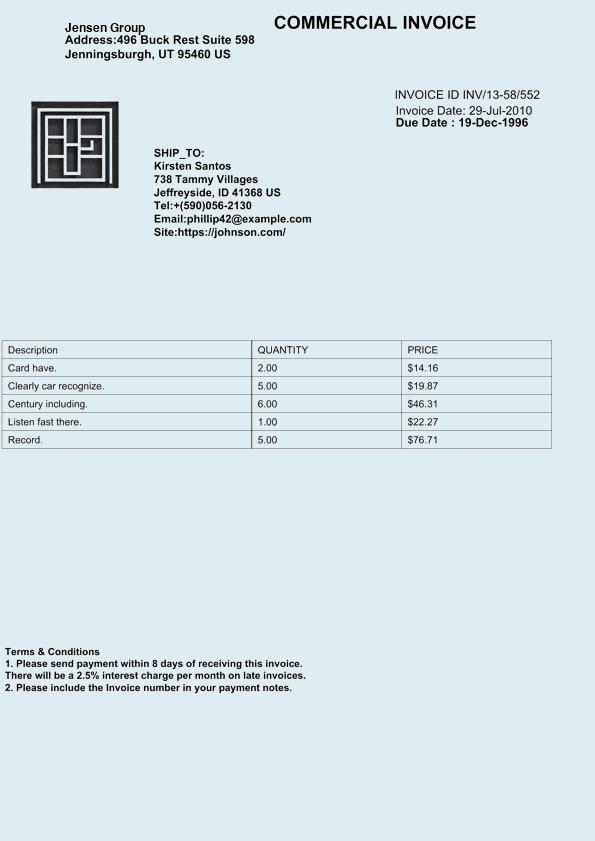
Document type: Invoice